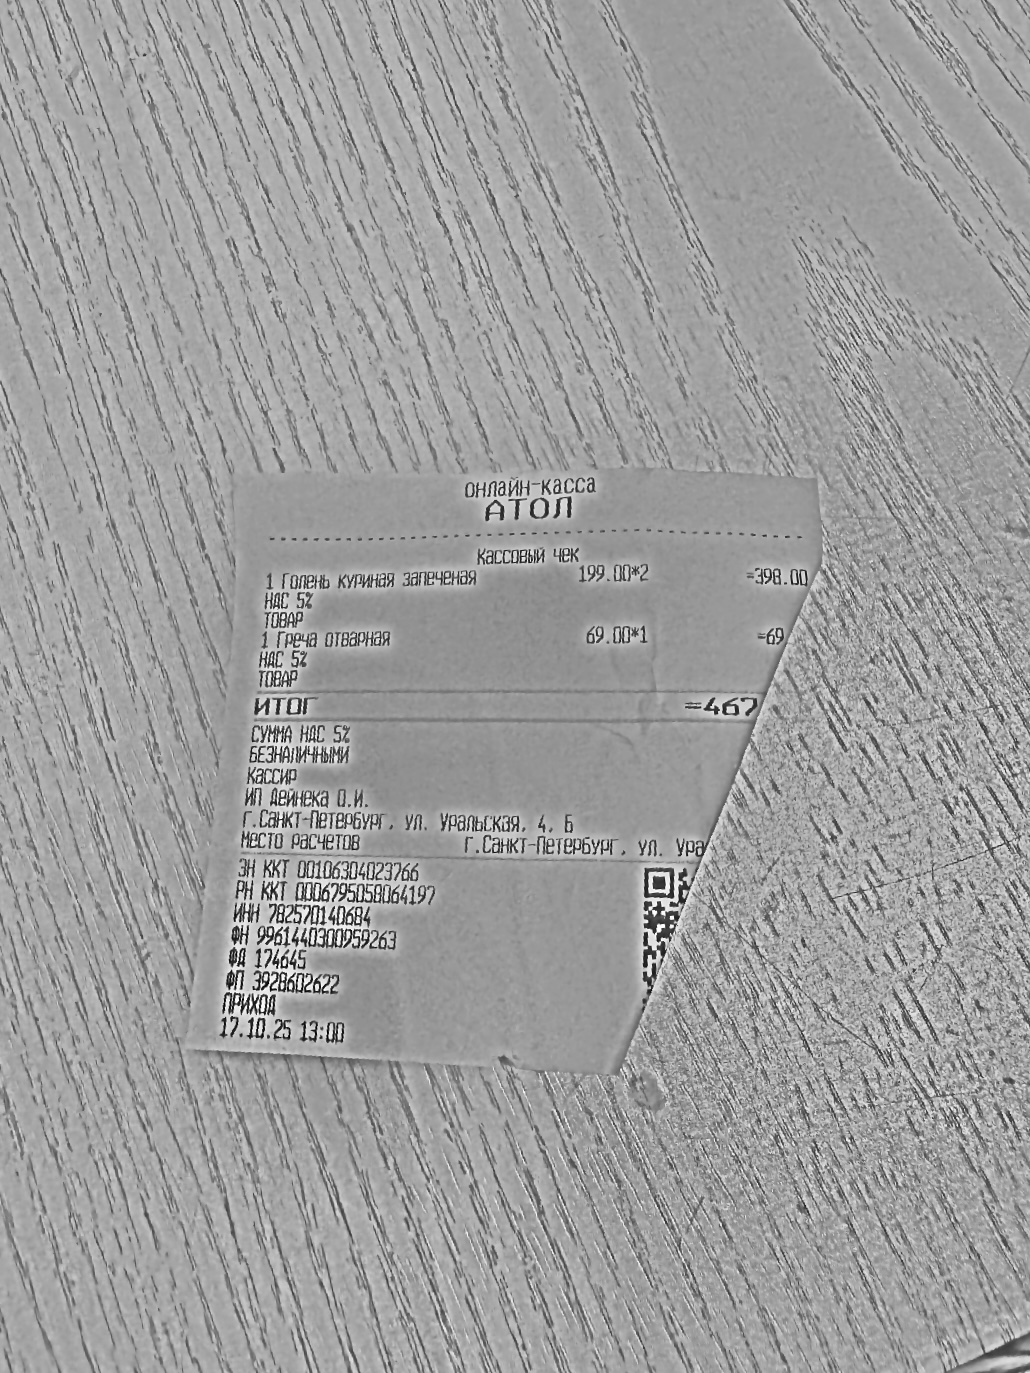
Продавец: ИП Дейнека О.И.
ИНН: 782570140684
Дата: 17.10.25
Товары: 1 Голень куриная запеченая; 1 Греча отварная
Количество: 2; 1
Цена: 199.00; 69.00
Сумма: 398.00; 69.00
Итого: 467.00